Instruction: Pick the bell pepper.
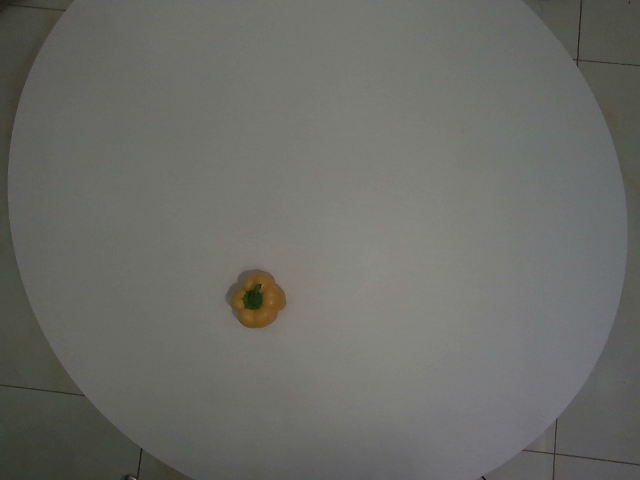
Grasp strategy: vertical